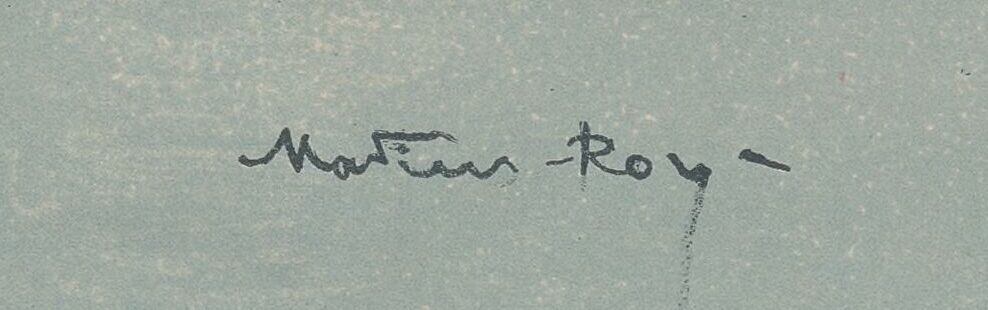
Signature of: marius roy